Please extract the written amount, numerical amount, recipient's name, date on the cheque, and the bank's name from the image.
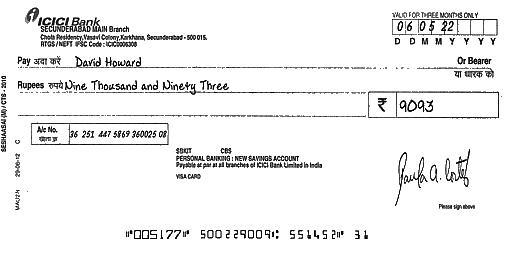
amt_in_words: Nine Thousand and Ninety Three
amt_in_figures: 9093
payee_name: David Howard
bank_name: ICICI Bank
cheque_date: 06/05/22